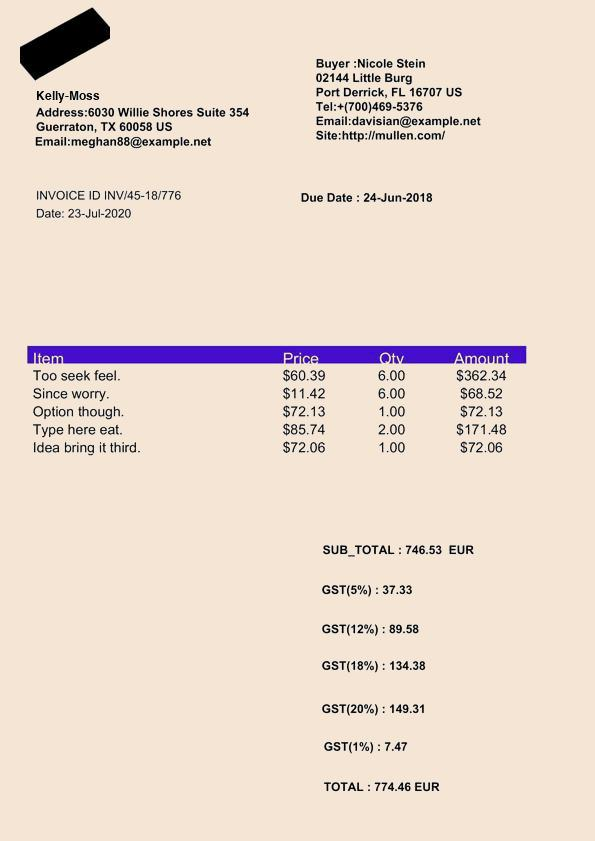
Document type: Invoice